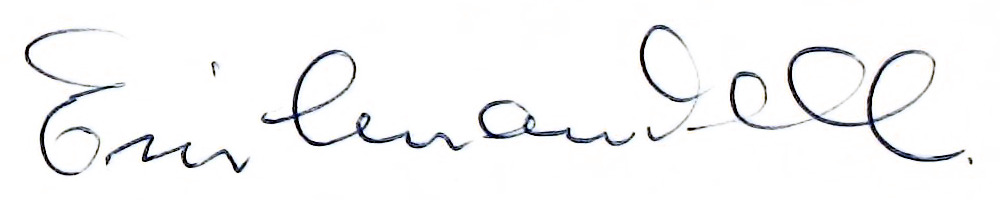
Signature of: eric mandell